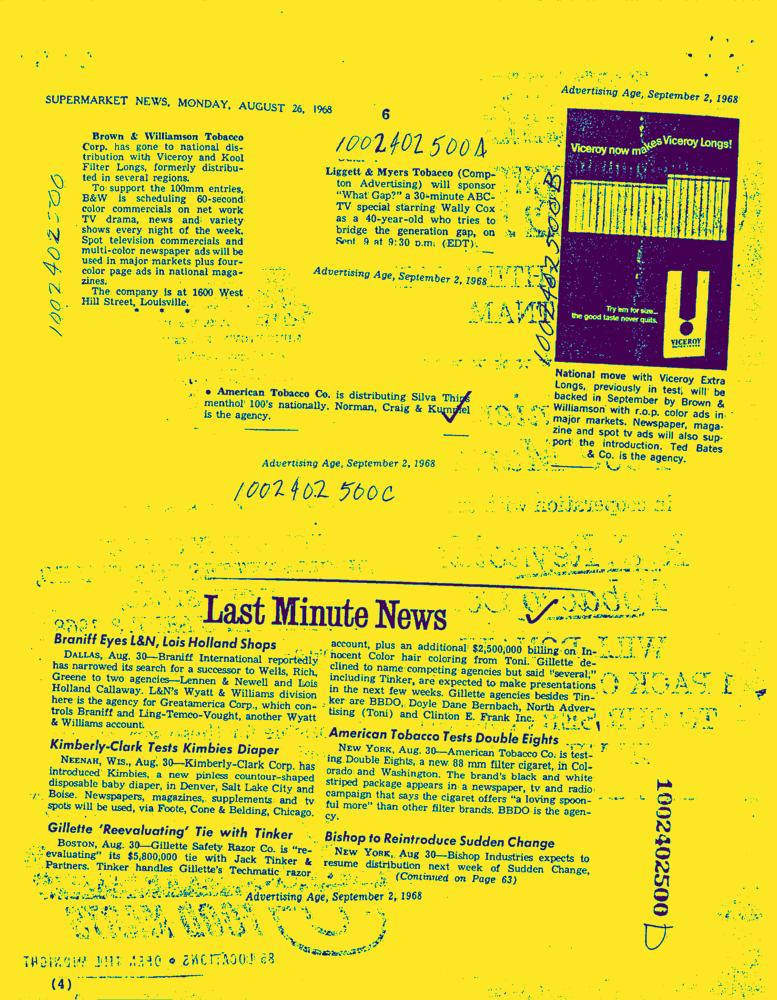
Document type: News-Article